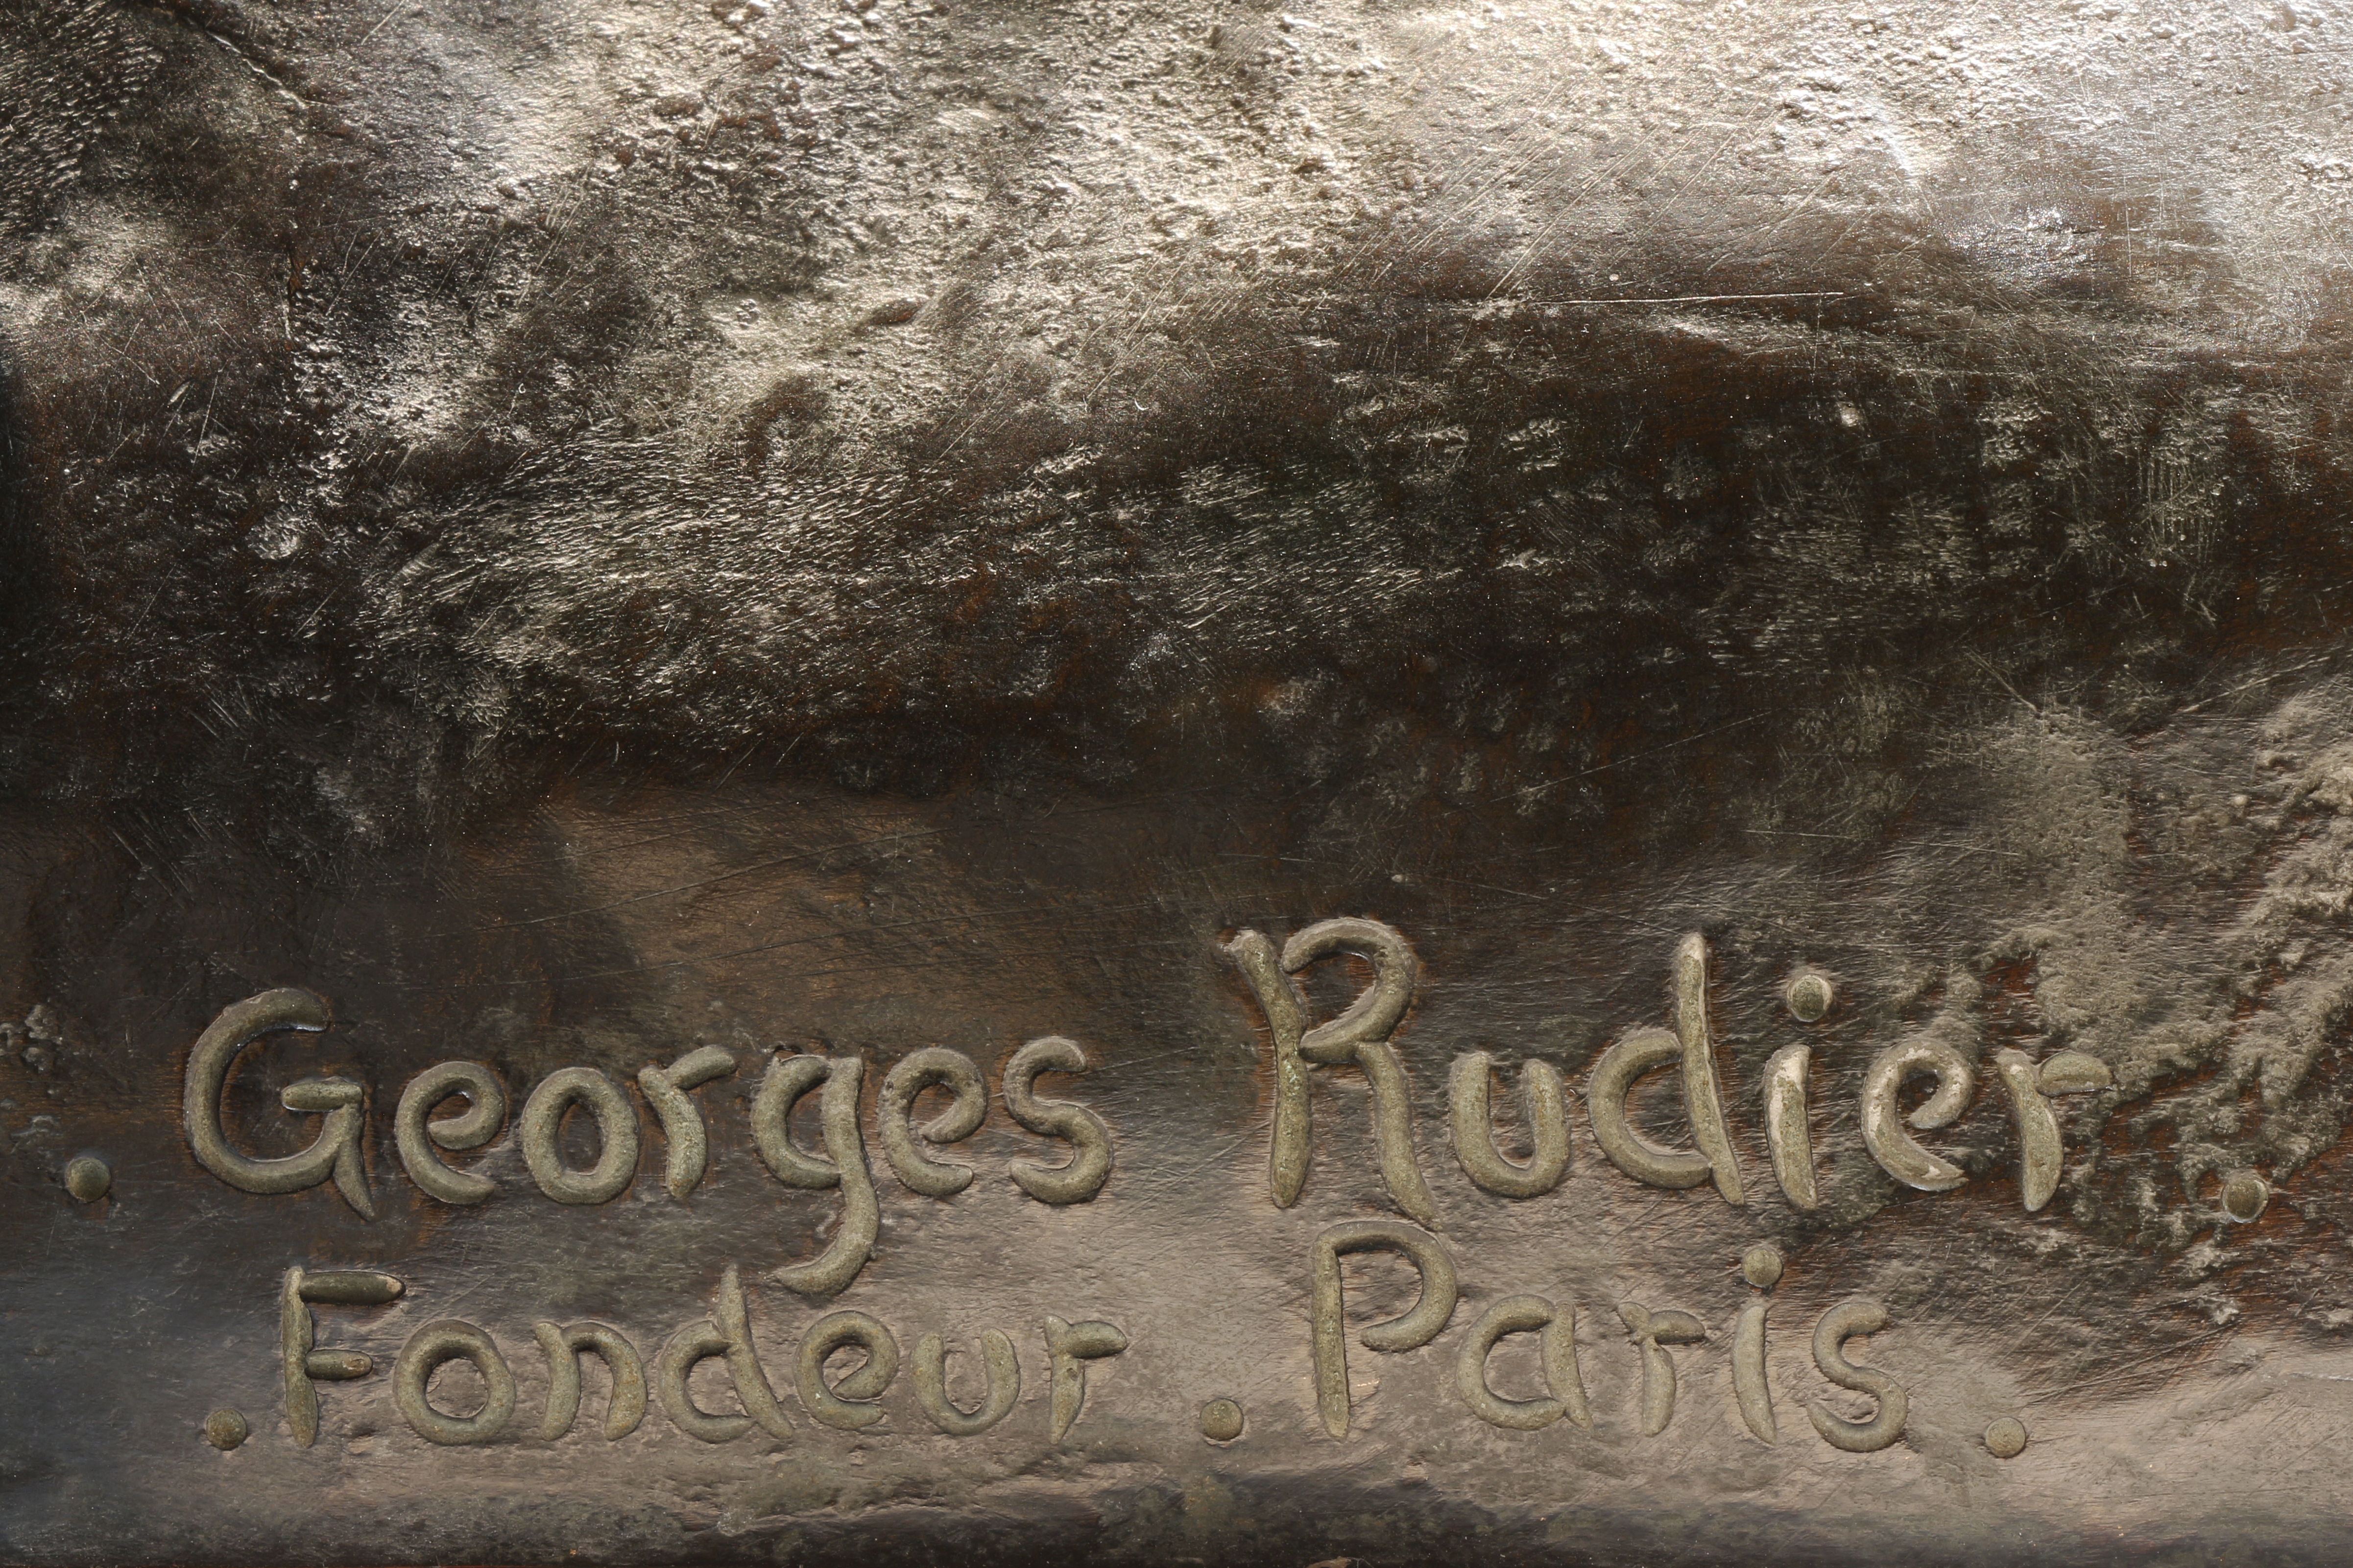
Signature of: georges rudier